Question: What is the name of the tenant mentioned in the document?
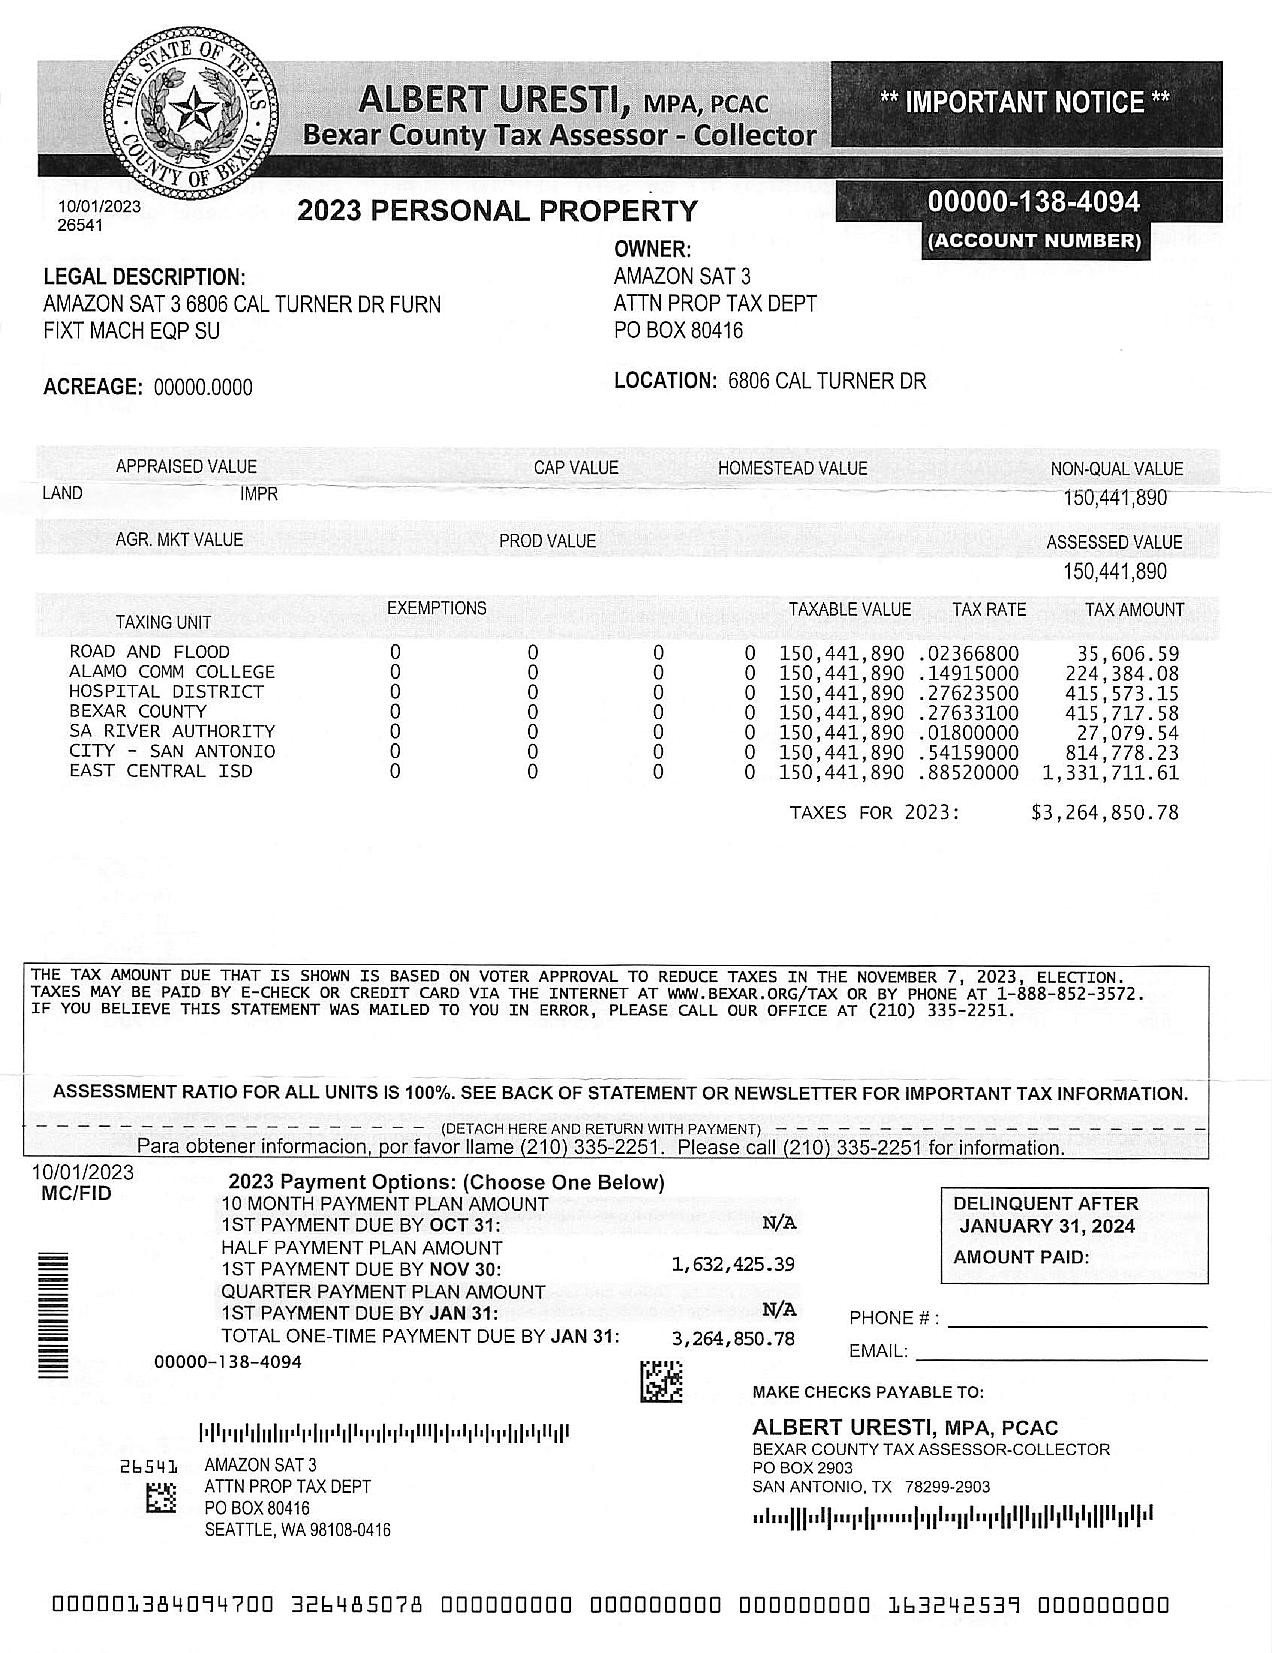
Answer: "AMAZON SAT 3"